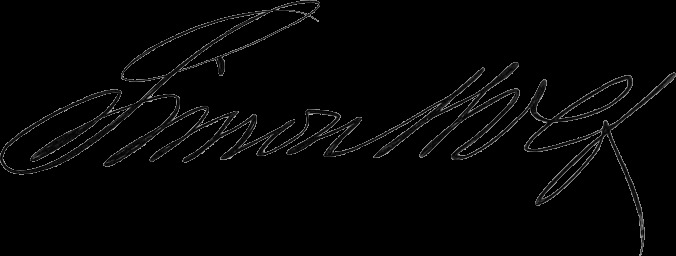
Signature of: simon wolf